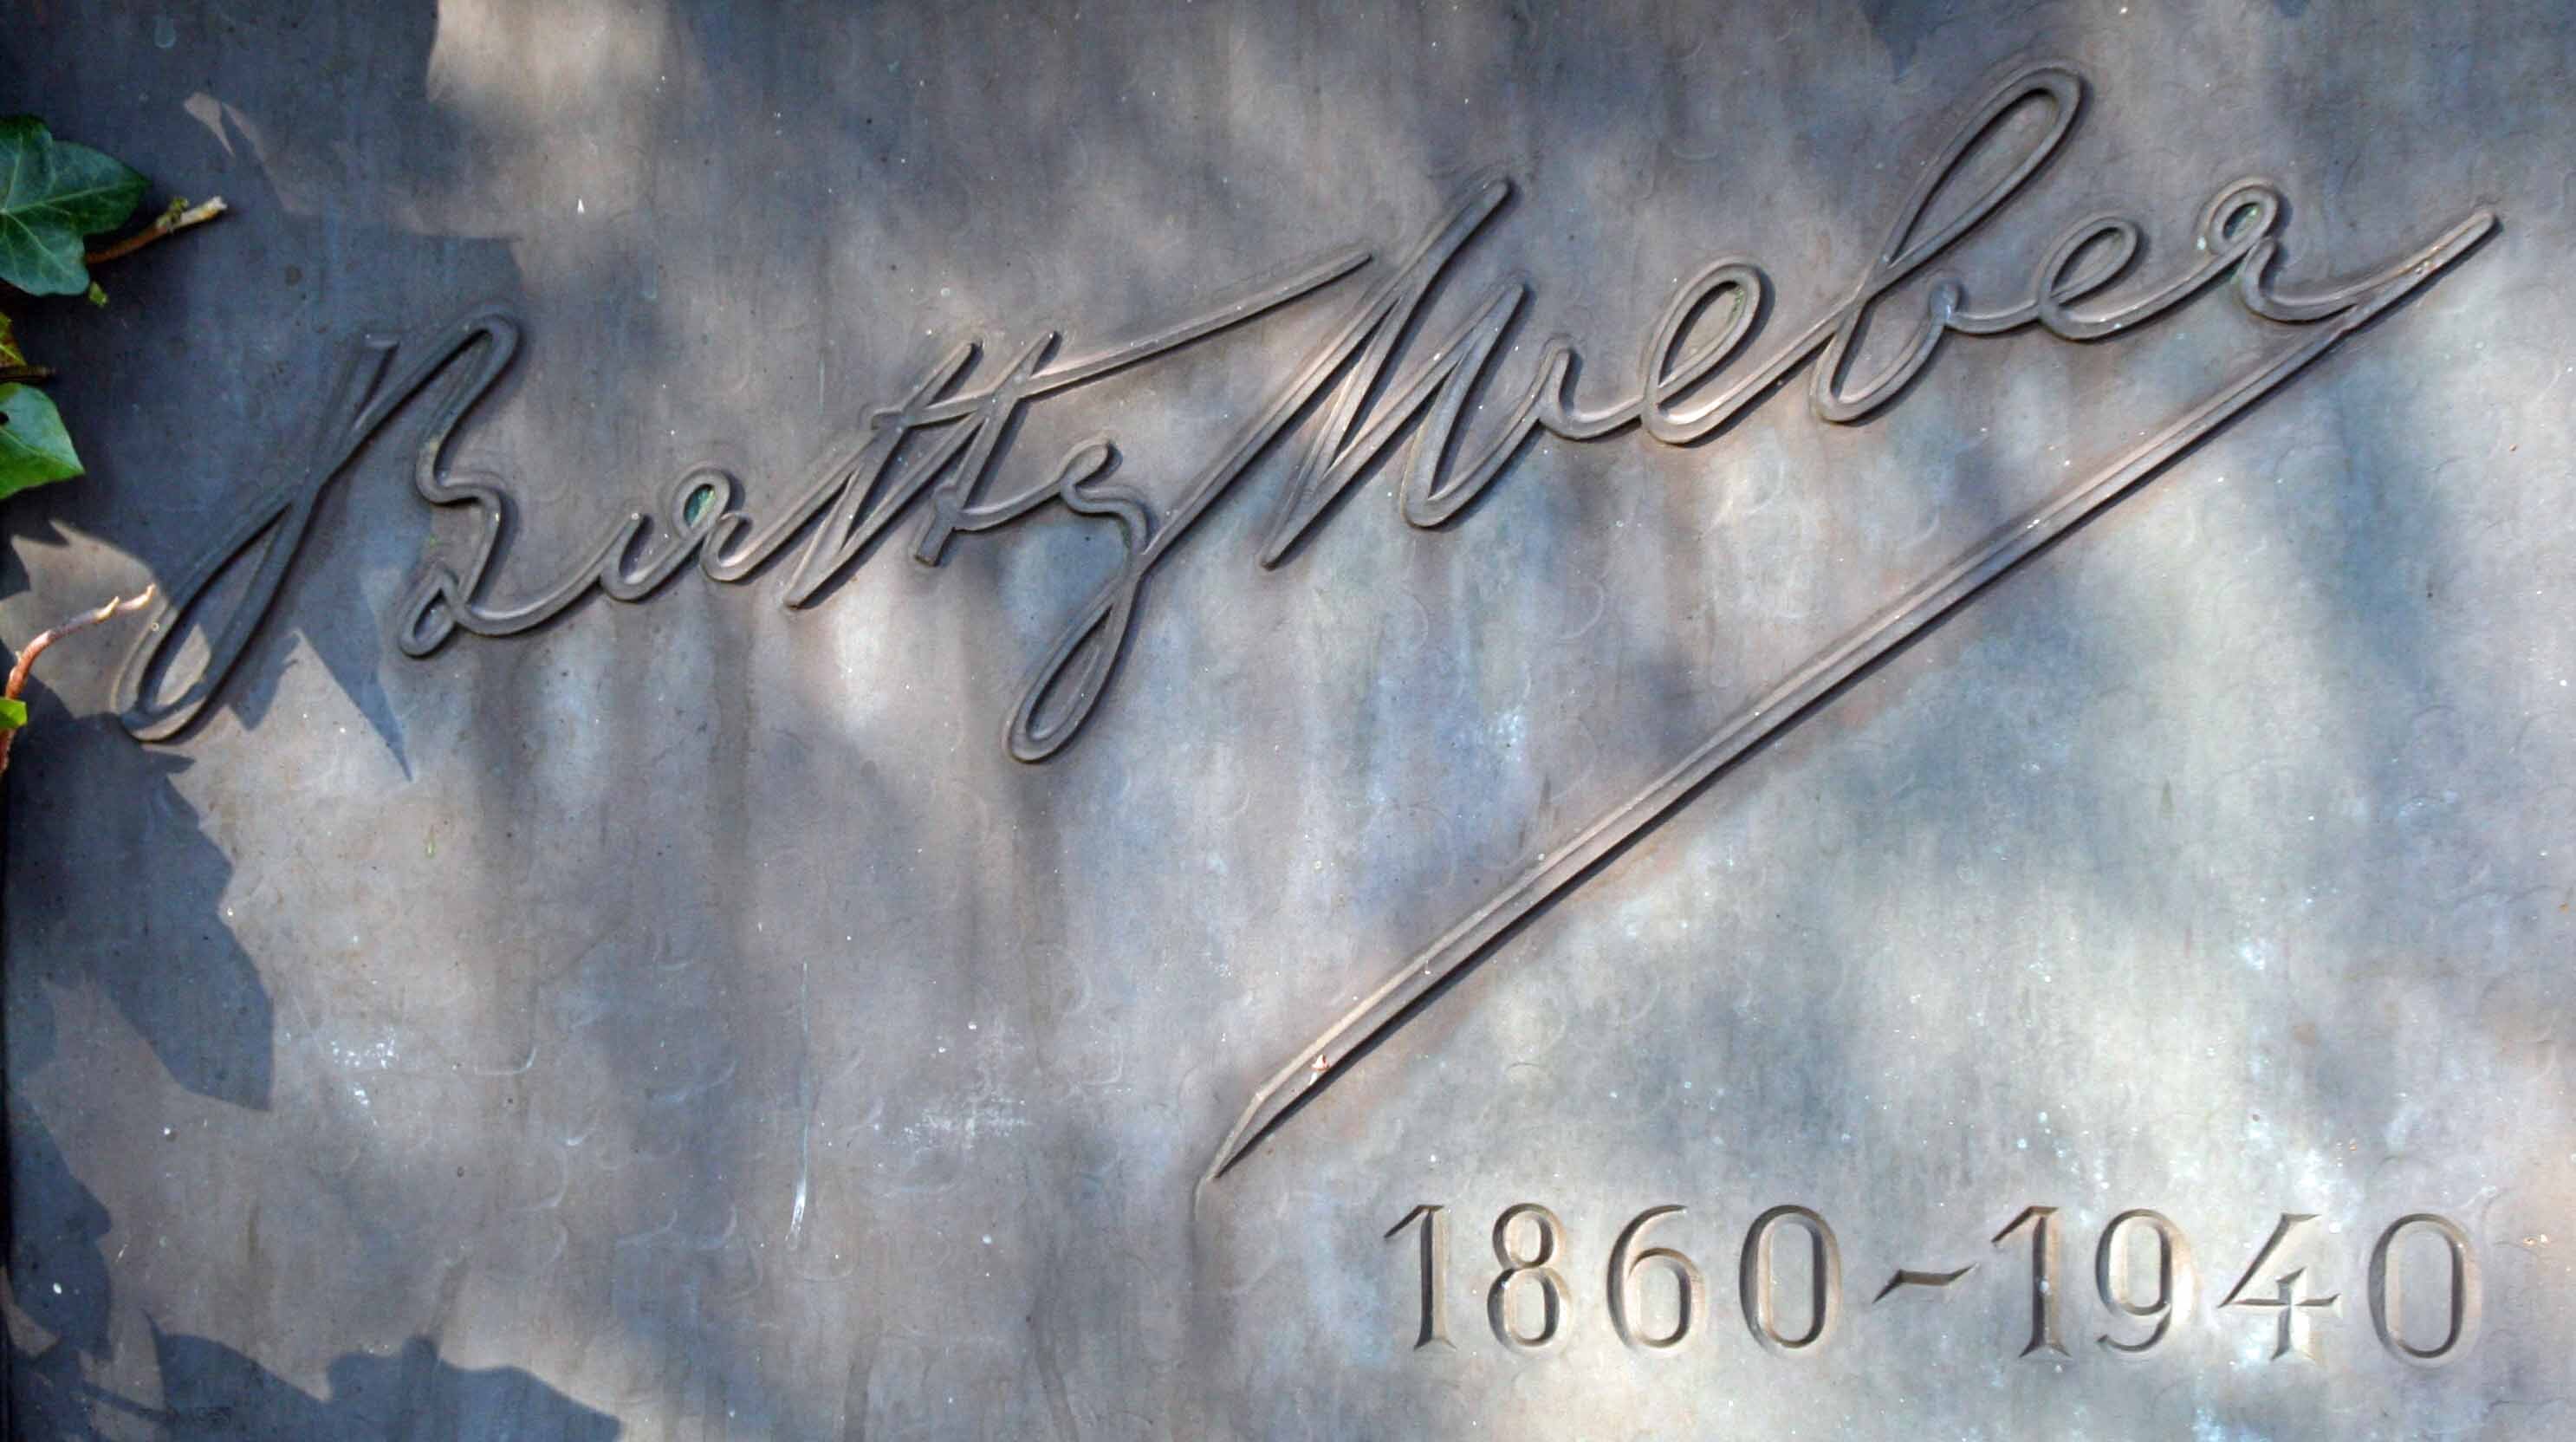
Signature of: batty weber